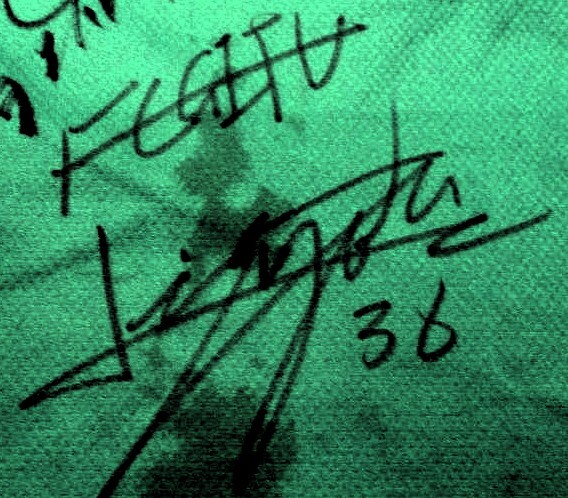
Signature of: ryoto higa